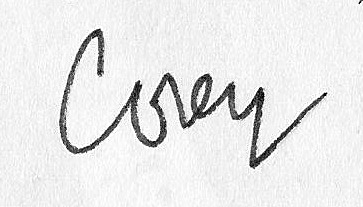
Signature of: cosey